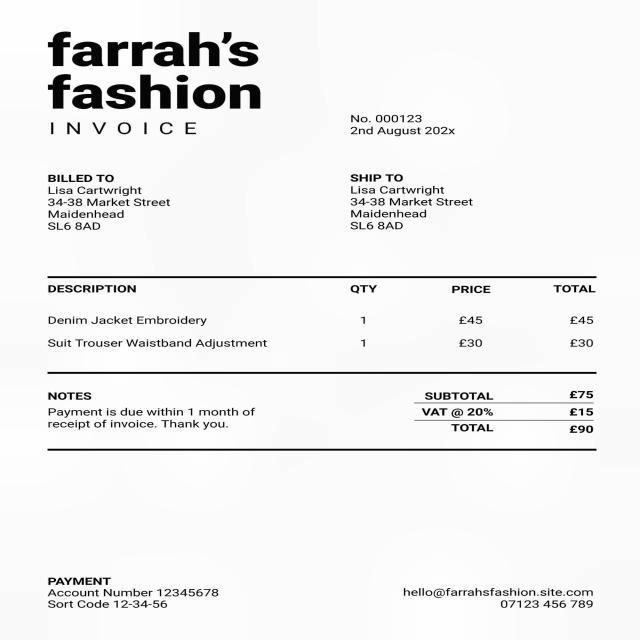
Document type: Invoice